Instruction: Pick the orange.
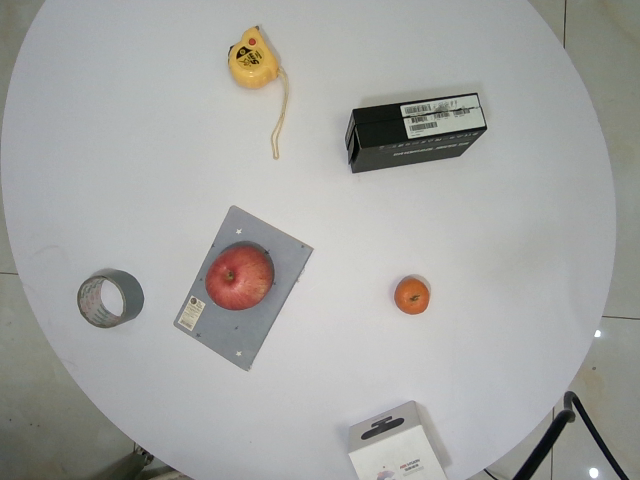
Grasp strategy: vertical